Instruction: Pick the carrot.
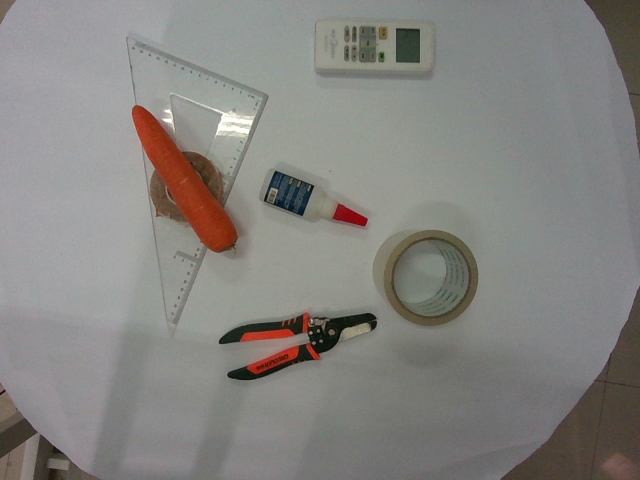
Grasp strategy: vertical